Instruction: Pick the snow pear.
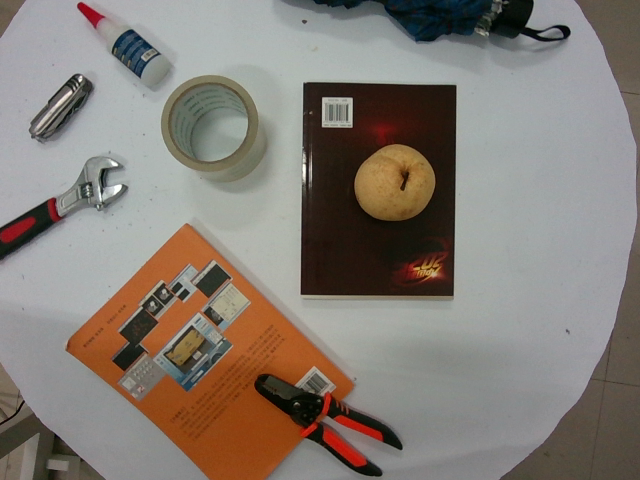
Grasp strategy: vertical